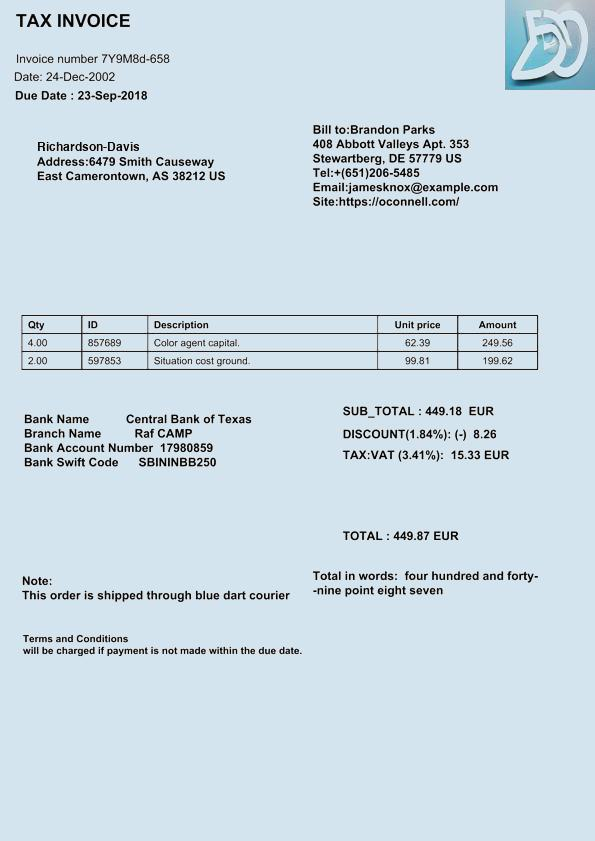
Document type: Invoice